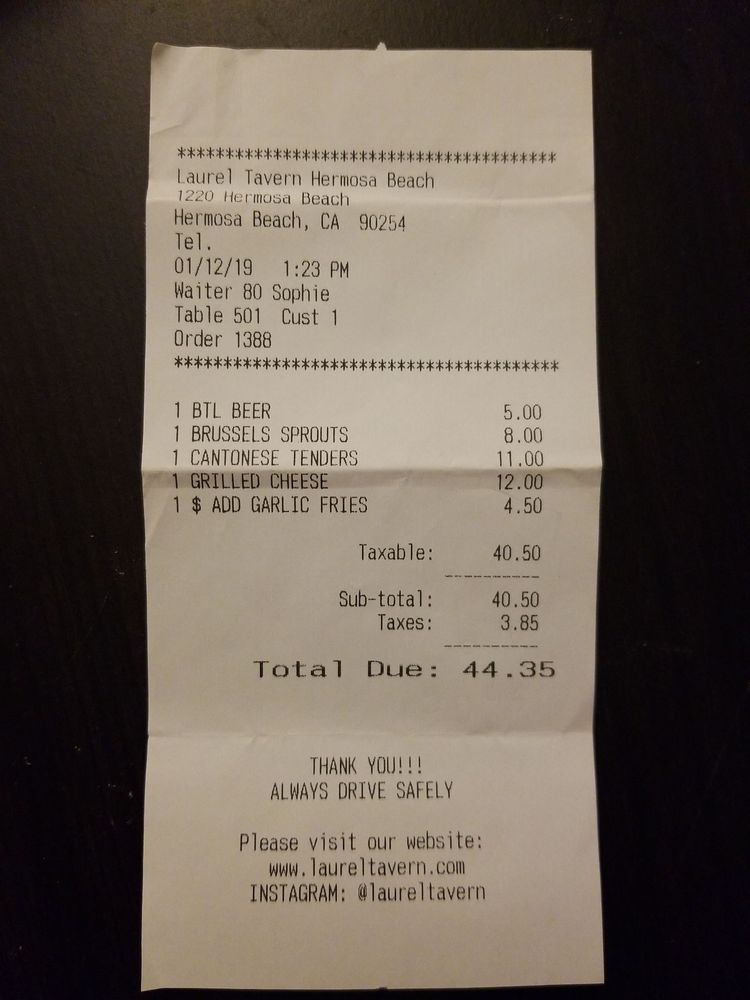
gt_parse: date: 01/12/19
criticals: name: Total Due
price: 44.35
store: Laurel Tavern Hermosa Beach